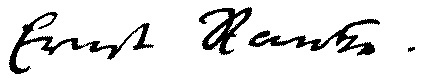
Signature of: ernst ranke